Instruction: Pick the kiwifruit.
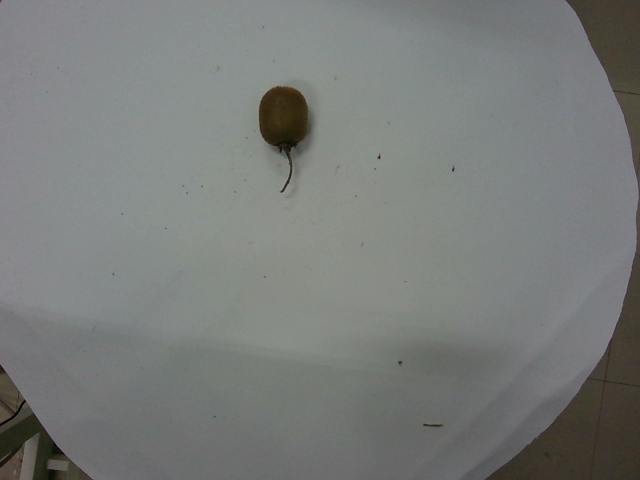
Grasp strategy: vertical